Identify and extract the amount in words, amount in numbers, payee name, cheque date, and bank name from the image.
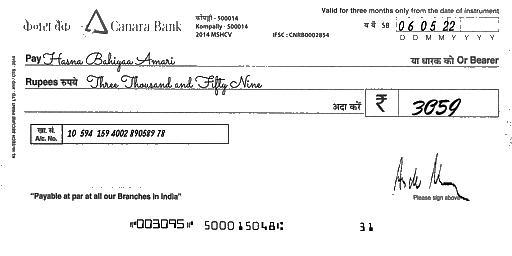
amt_in_words: Three Thousand and Fifty Nine
amt_in_figures: 3059
payee_name: Hasna Bahiyaa Amari
bank_name: Canara Bank
cheque_date: 06/05/22